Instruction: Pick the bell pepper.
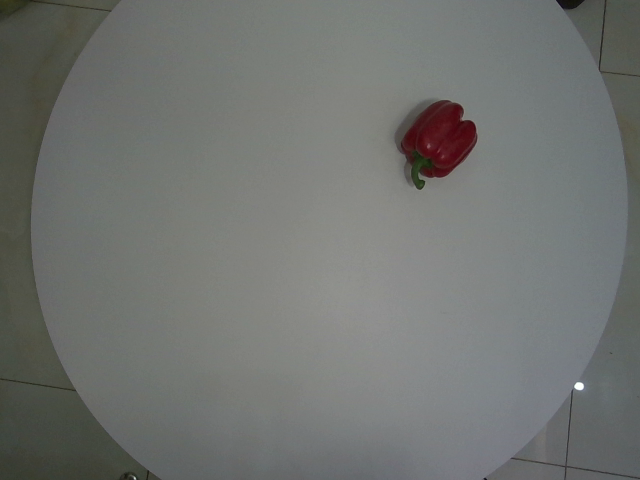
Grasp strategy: vertical